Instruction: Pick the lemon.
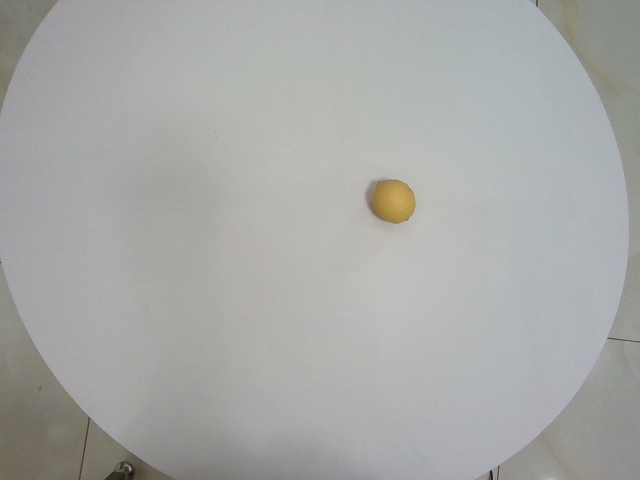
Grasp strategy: vertical